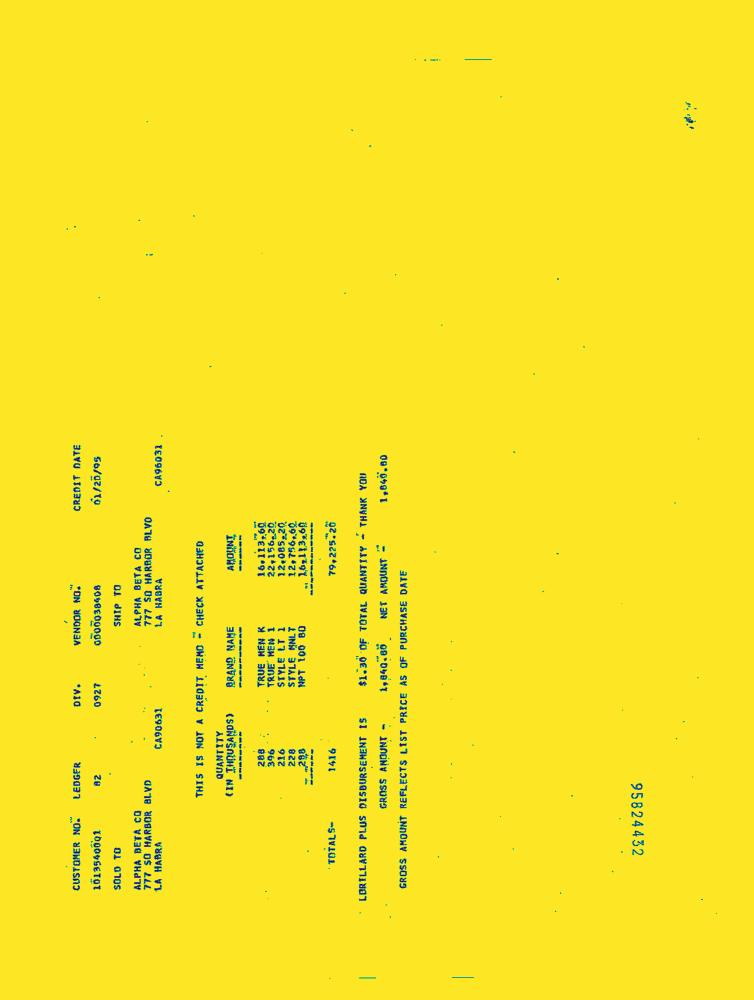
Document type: Invoice-Doc